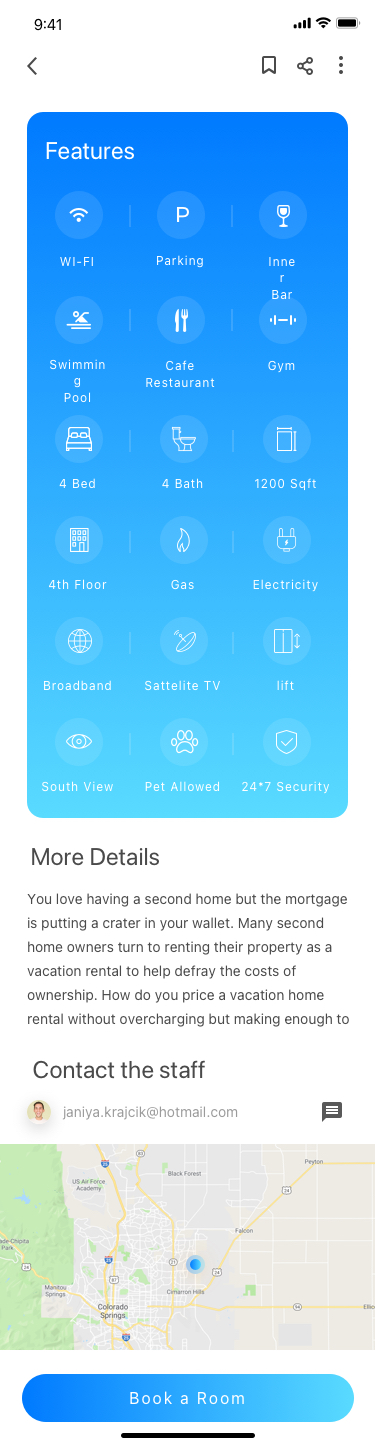
Text in this UI design:
janiya.krajcik@hotmail.com
Contact the staff
You love having a second home but the mortgage is putting a crater in your wallet. Many second home owners turn to renting their property as a vacation rental to help defray the costs of ownership. How do you price a vacation home rental without overcharging but making enough to cover your costs? Do your research.

Find out what other owners of, similar sized homes in the area are charging. You can ask a local real estate agent for a price range, scan local papers or go online. There are also vacation rental sites like eVaca.com. These types of sites have advertisements from owners around the world and weekly rates for the properties are listed.

The time of year you rent out a property is important as well. If you want to rent out a ski lodge in Vermont, August is not going to be your “high time” of year, but January will. If you are going to rent the property in an “off” time of year you will not be able to charge as much as if you were renting the property in a peak time.

You also want to figure out what lengths you want to rent your property for. A Florida property in July near the beach will go for top dollar for a week. However, that same property in January you might only attract the snowbirds who want to rent at a lower price and rent it out on a monthly basis. You have to answer questions like, “do I want to mess around with weekend or nightly rentals” and “is it worth the hassle”.

Figure out how many weeks you need to rent your property in order to make a profit or at least pay the bills. Say you need to make $12000 a year in rental income. If, after looking at other rentals, a rate of maybe $1,000 a week seems reasonable than you know you need to rent the property out for at least 12 weeks a year. But you might have to rent for a few more weeks at a lower rate to make up for “off peak” times of the year or if you do not get someone to fill every vacant period.

Most important, do not forget to spend time in your own vacation home. Owning the property and not being able to enjoy it defeats the purpose of having that second home!
More Details
24*7 Security
Pet Allowed
South View
lift
Sattelite TV
Broadband
Electricity
Gas
4th Floor
1200 Sqft
4 Bath
4 Bed
Gym
Cafe Restaurant
Swimming Pool
Inner Bar
Parking
WI-FI
Features